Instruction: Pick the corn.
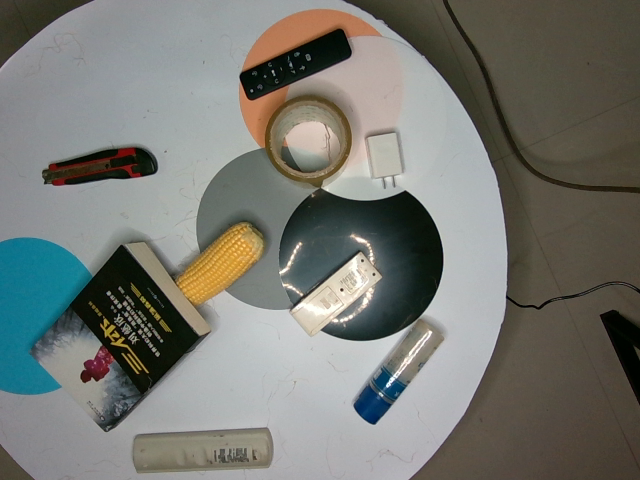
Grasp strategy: vertical